Question: What do the imaging results show?
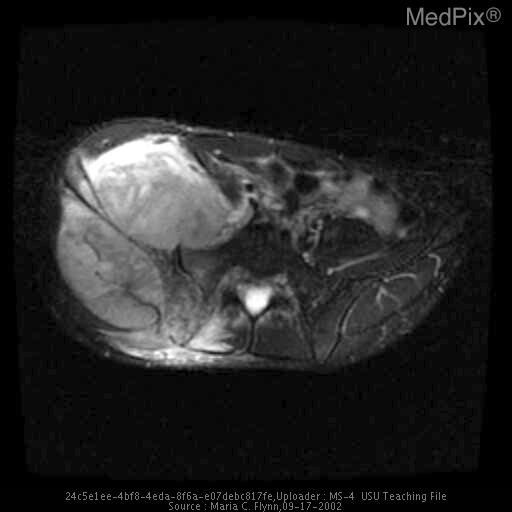
Answer: The imaging shows A-P radiograph of the pelvis shows mottled, osteolytic lesion of the right iliac wing with suggestion of soft tissue mass.
The lytic lesion of the right femoral head, which was shown on the subsequent CT and MRI, is not defined.
CT
Contrast-enhanced axial CT (bone windows) shows a large heterogeneously enhancing soft tissue mass originating in the right iliac wing and extending into the adjacent muscles both anteriorly and posteriorly. Spiculated periosteal reaction of the iliac wing is present. At the level of the hips, axial contrast-enhanced CT shows a lytic mass of the right femoral head.
MRI
Axial and coronal FSE T2-weighted MR images show a heterogeneously high-signal-intensity mass originating from  the right iliac wing and extending into the adjacent muscles. The coronal MR image also shows a heterogeneously high-signal-intensity mass in the right femoral head.
Axial and coronal contrast-enhanced T1-weighted MR images  show heterogeneous enhancement of the right iliac wing mass and soft tissue extension with a large nonenhancing region posterior to the iliac wing consistent with necrosis. The coronal MR also shows a heterogeneously enhancing mass in the right femoral head.

P-A radiograph of the chest shows development of bilateral lower lobe pulmonary nodules consistent with metastases. FSE T2-weighted axial and coronal MR images show a heterogeneously high-signal-intensity mass originating from  and surrounding the right iliac wing..